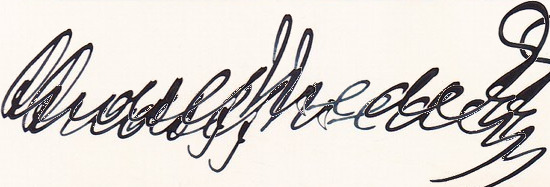
Signature of: rudolf medek